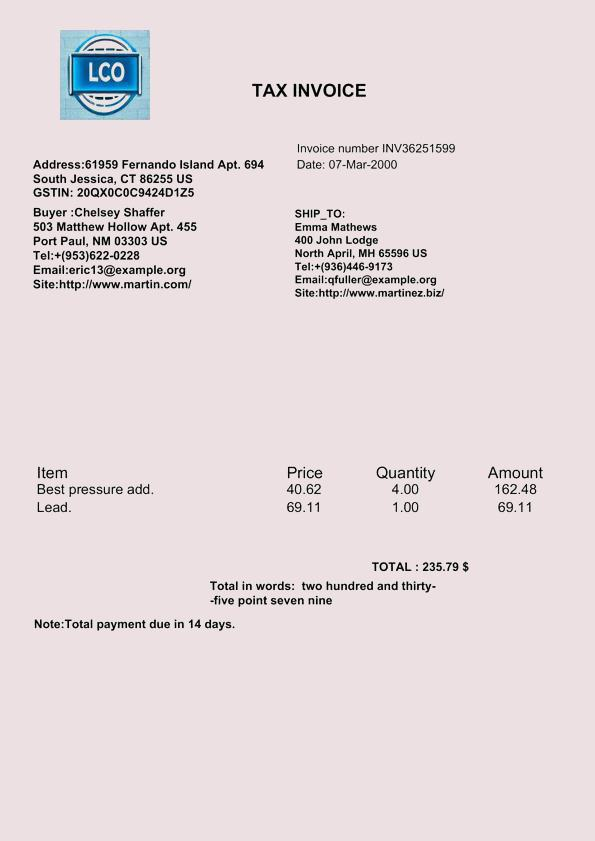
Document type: Invoice